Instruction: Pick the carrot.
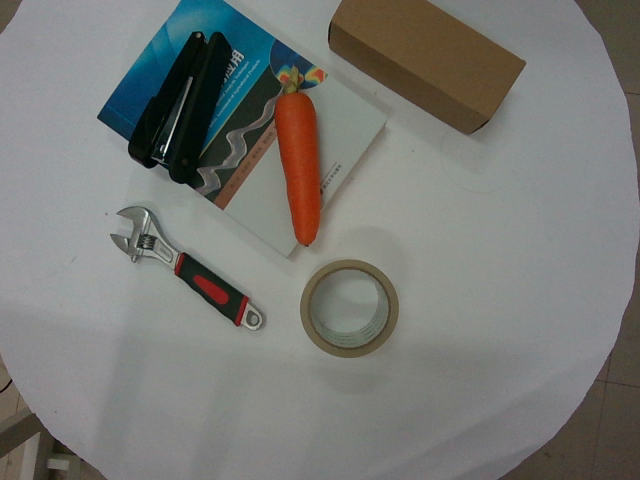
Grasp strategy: vertical